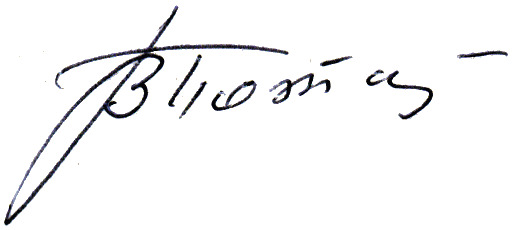
Signature of: vladimir potapyev